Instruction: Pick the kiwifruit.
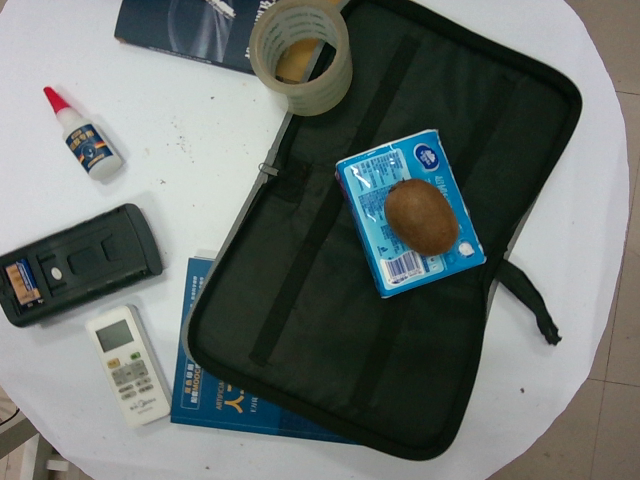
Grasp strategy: vertical